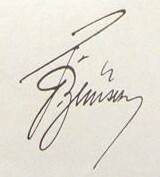
Signature of: františek ženíšek